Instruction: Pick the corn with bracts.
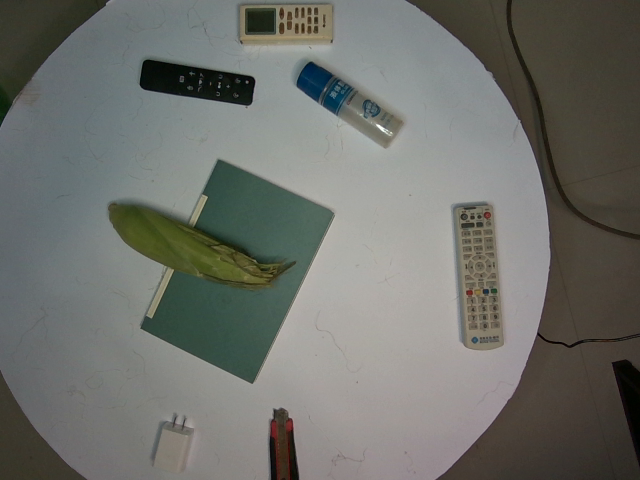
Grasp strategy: vertical